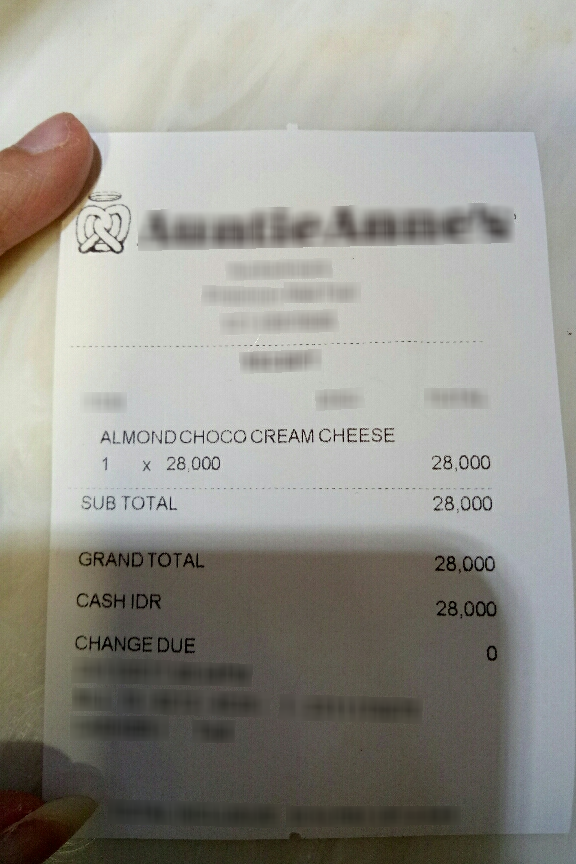
Extraction:
receipt: line_items: name: ALMOND CHOCO CREAMCHEESE
price: 28,000
qty: 1 x
subtotal: 28,000
total: 28,000